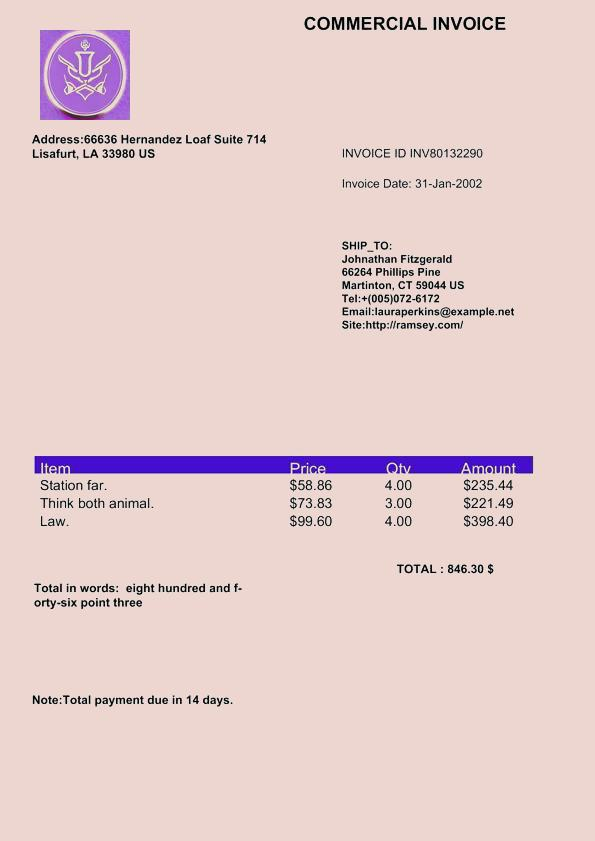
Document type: Invoice